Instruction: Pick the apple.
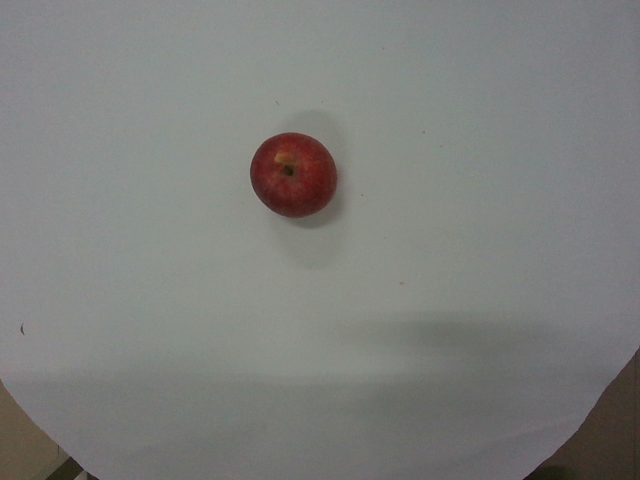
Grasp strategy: vertical